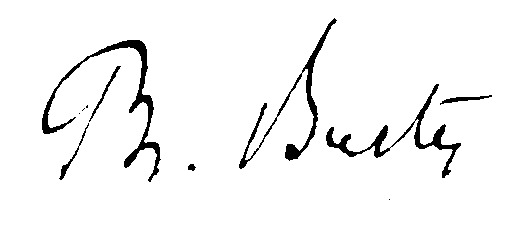
Signature of: philippe burty